Question: What are the imaging findings?
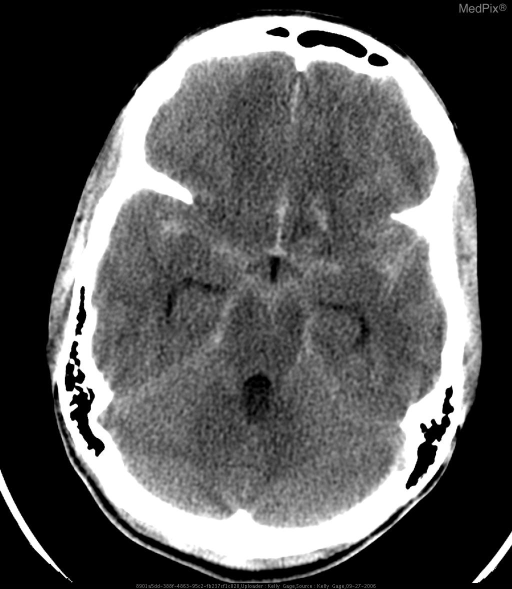
Answer: The imaging shows Noncontrast CT scan of the head demonstrates dense subarachnoid collection in the suprasellar and basilar cisterns, as well as along the tentorium.  Note the hydrocephalus demonstrated by the dilatation of the temporal horns and fourth ventricle. Dense subarachnoid hemorrhage in the suprasellar and basilar cisterns, as well as along the tentorium.  Note the hydrocephalus demonstrated by the dilatation of the temporal horns and fourth ventricle..